Patient: Female, age 52
A 52-year-old Australian Indigenous women presented with 6 months history of dry cough. There were no other respiratory symptoms. She did not have any constitutional symptoms, in particular no history of fever, anorexia or unintentional weight loss. She denied any history or known contact for tuberculosis.
Her past medical history included Sjogren's syndrome, initially diagnosed at the age of 42 years and had clinical manifestation of sicca syndrome, xeropthalmia and xerostomia (dry eyes and dry oral cavity). She had a family history for breast cancer, Sjogren's syndrome and Systemic Lupus Erythematosus. She had a very insignificant history of smoking as a teenager. She was not on any regular medications other than NSAID for nonspecific back pain.
Physical examination was un-remarkable other than for an enlarged thyroid gland. There was no palpable lymphadenopathy, clubbing or other signs of connective tissue disease. Respiratory examination was normal, in particular there were no crackles to suggest presence of interstitial lung disease.
Laboratory examination demonstrated normal white cell/differential count. Serum electrolytes and liver function testes were also normal. Her ESR was elevated at 38mm/h, anti-nuclear antibody (ANA) titre was raised with a titre of 1:1280 demonstrating a speckled and nucleolar pattern. Extractable nuclear antigen (ENA) was positive for SS-A (Ro) and SS-B (La) and other ENA such as RNP, Sm, Scl - 70 and Jo-1 including ds-DNA antibody were negative. Thyroid function test was also normal, HIV and hepatitis serology were negative. Serum immunoglobulin showed slightly elevated IgG level at 17.7 (6.5-16.0) and IgA and IgM were normal. Pulmonary function test was normal with a Forced Vital Capacity (FVC) of 3.00L (88%), Forced Expiratory Volume in 1 second (FEV1) was 2.55L (94%) with FEV1/FVC Ratio of 0.85 (107%). The Gas transfer (DLCO) was normal at 86% and the lung volumes were preserved with Total lung Capacity (TLC) at 80% predicted respectively.
A CT of the chest performed demonstrated multiple pulmonary nodules bilaterally, including a solitary non-calcified multilobulated opacity in the right lower lobe (RLL) measuring 28 x 17 mm with slight speculation (Fig. 1). The CT scan also demonstrated multiple bilateral pulmonary cysts. (Fig. 1). There was no evidence of Interstitial Lung Disease (ILD) or hilar or mediastinal lymphadenopathy. Incidental retrosternal extension of the enlarged thyroid gland was noted. Ultra sound of the thyroid gland demonstrated benign cystic lesion. A high index for malignancy with multiple metastasis was considered in the differential diagnosis. Hence, she underwent a bronchoscopy, which did not demonstrate endobronchial abnormalities and washings were negative for malignant cells and acid-fast bacilli. Cultures were negative for Acid fast bacilli (AFB), bacterial or fungal elements. She underwent a PET scan which showed positive uptake in the right lower lobe lesion with an SUV of 4.2, suspicious for malignancy and included in the differential of possible inflammatory process (Fig. 2). A percutaneous CT guided biopsy of the right lower lobe lesion was attempted, which was unfortunately complicated by an iatrogenic pneumothorax, and the results were inconclusive. In order to make a definitive diagnosis she underwent a video assisted thoracotomy with a wedge excision of the RLL nodule. Surprisingly, the biopsy showed evidence of amorphous material and demonstrated apple-green birefringence under polarised light after staining with Congo-Red in keeping with pulmonary AL amyloidosis (Fig. 3, Fig. 4, Fig. 5). In-situ hybridisation with kappa and lambda stains showed preferential kappa staining (Fig. 3, Fig. 4, Fig. 5). Biopsy results also identified Immunoglobulin heavy chain, with rearrangement studies demonstrating polyclonal lymphocyte population in pulmonary infiltrate. Serum electrophoresis did not identify paraprotein with free light chains showing Kappa 29 mg/L (3-19), Lambda 26 mg/L (6-26) and K/L Ratio of 1.11 (0.25-1.65). In order to exclude systemic AL amyloid, patient underwent bone marrow biopsy and skeletal survey, which were normal. Her cough improved with symptomatic management. As localized AL amyloidosis has a very low likelihood of systemic dissemination she remains on surveillance and was not offered systemic treatment as she had interval symptom resolution.
Keywords: amyloidosis, indigenous, lung nodule, pulmonary cysts, sjogren's syndrome
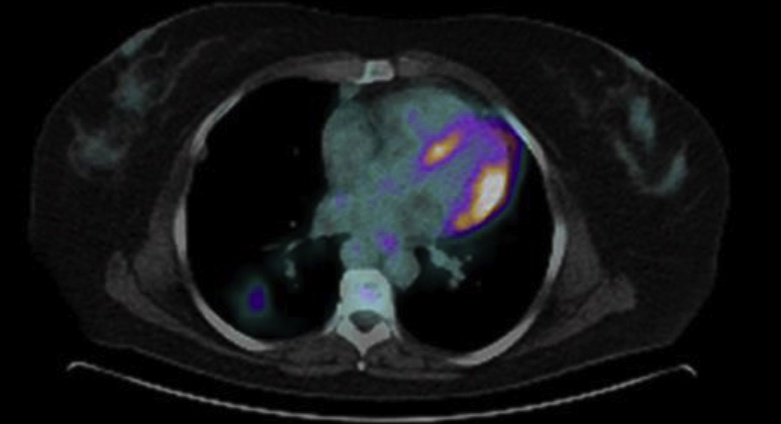
Image caption: PET-CT scan showing positive uptake in the right lower lobe.